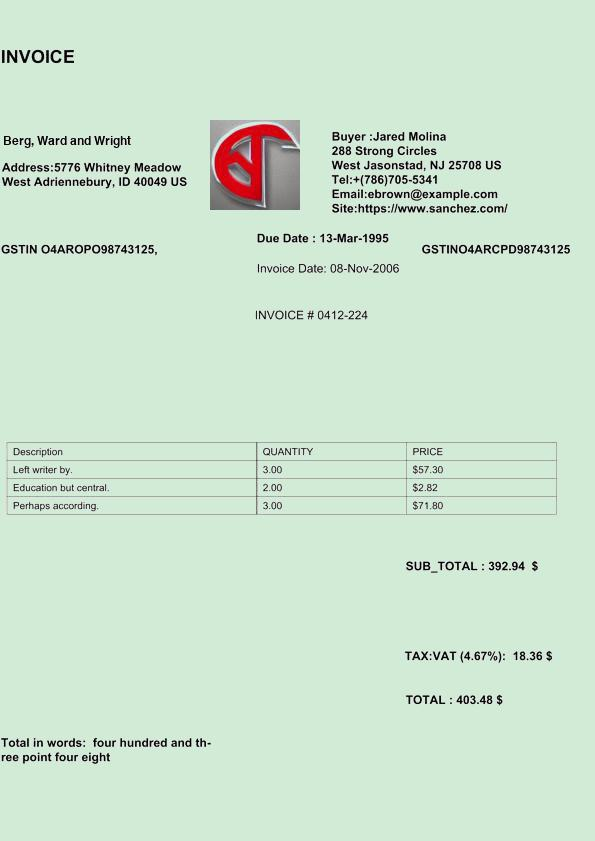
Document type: Invoice